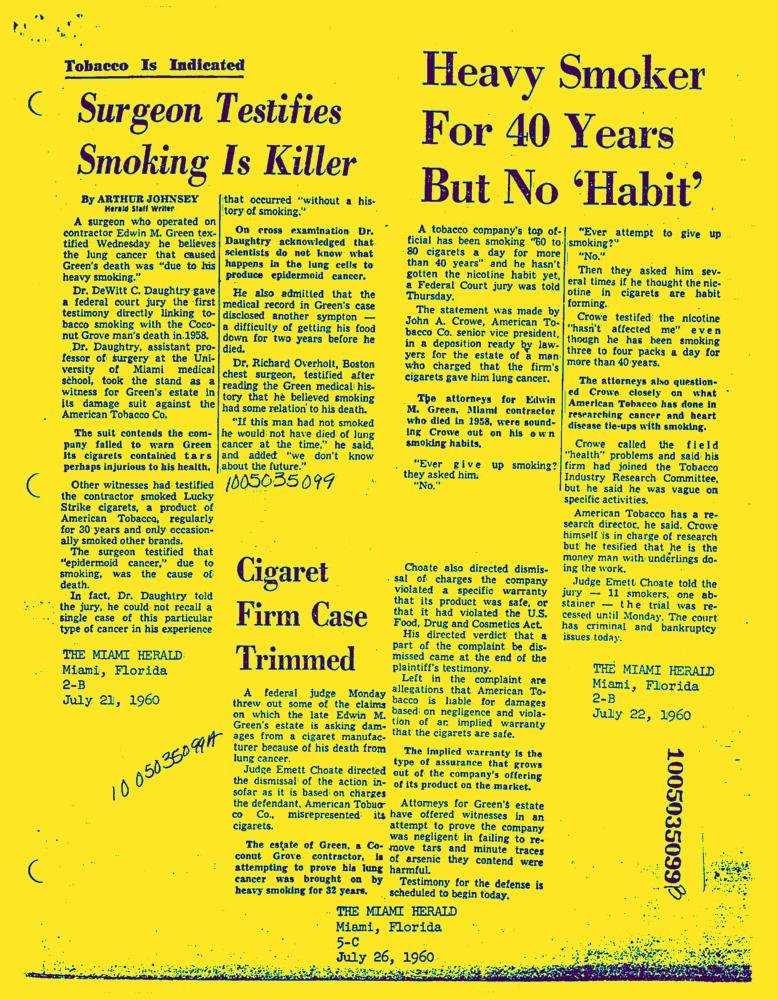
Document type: News-Article